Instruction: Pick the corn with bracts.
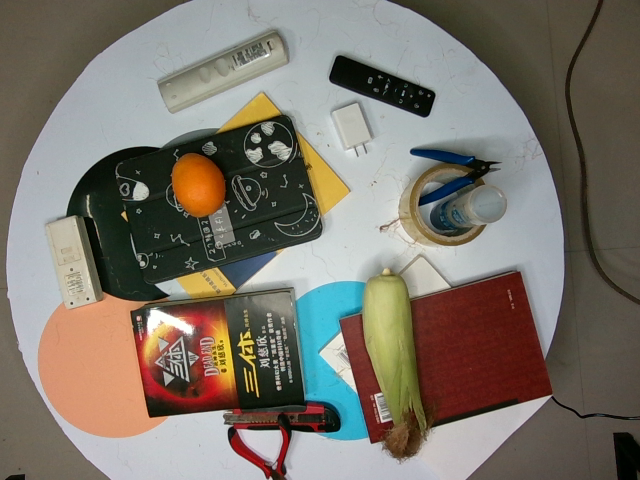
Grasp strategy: vertical